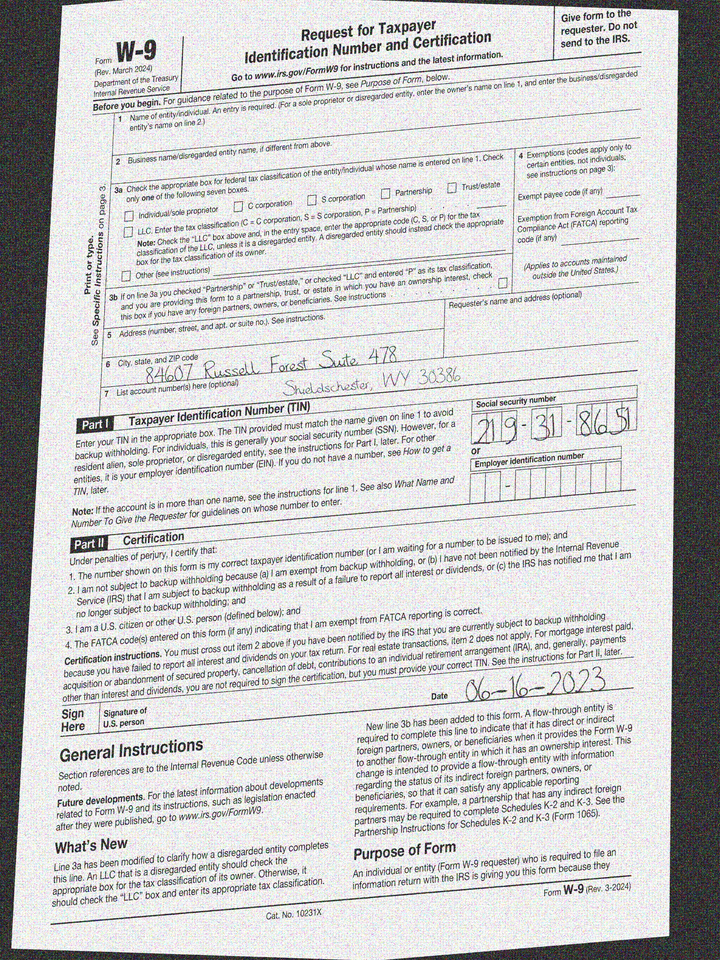
adr1: 84607 Russell Forest Suite 478
adr2: Shieldschester, WY 30386
cbx: no
ssn: 219318651
sdt: 06-16-2023